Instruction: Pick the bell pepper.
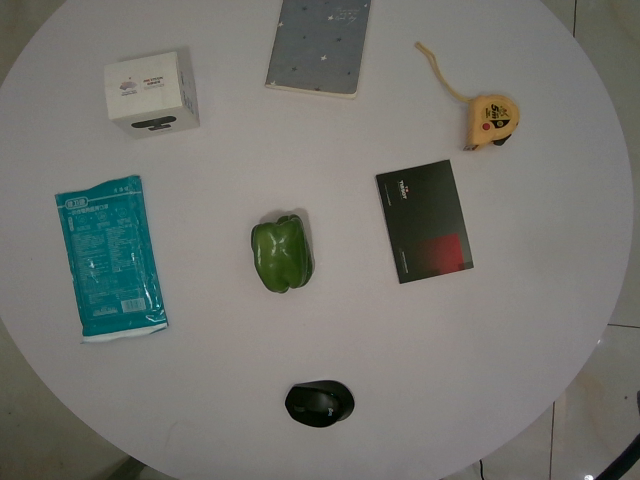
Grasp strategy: vertical